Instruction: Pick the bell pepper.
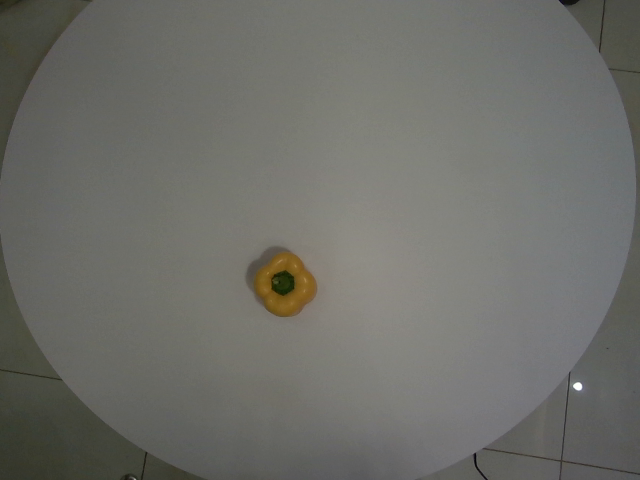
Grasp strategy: vertical